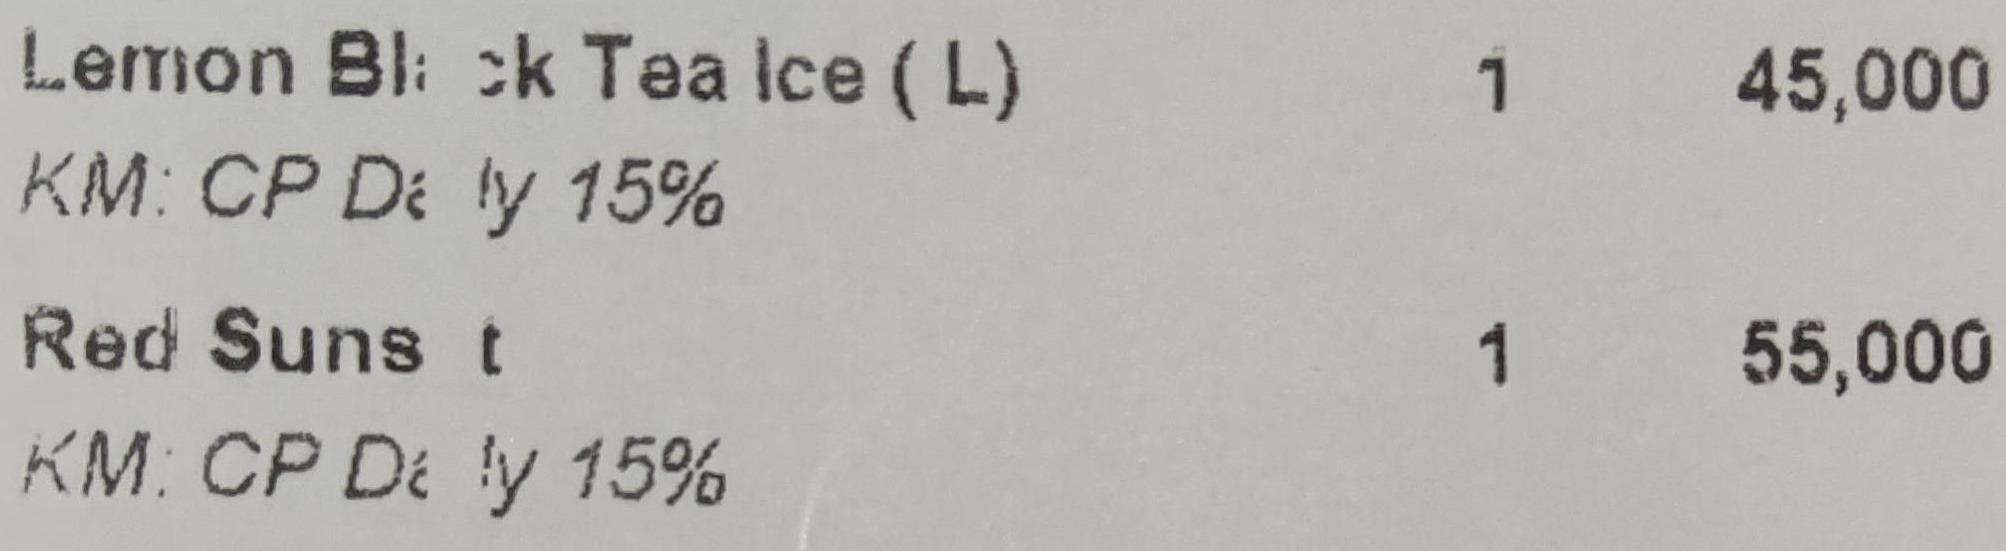
<table>

<tr>
<td>Lemon Black Tea Ice (L)<br/>KM: CP Daily 15%<td>1</td>
<td>45,000</td>

</tr>
<tr>
<td>Red SunsetKM: CP Daily 15%</td>
<td>1</td>
<td>55,000</td>
</tr>
</table>